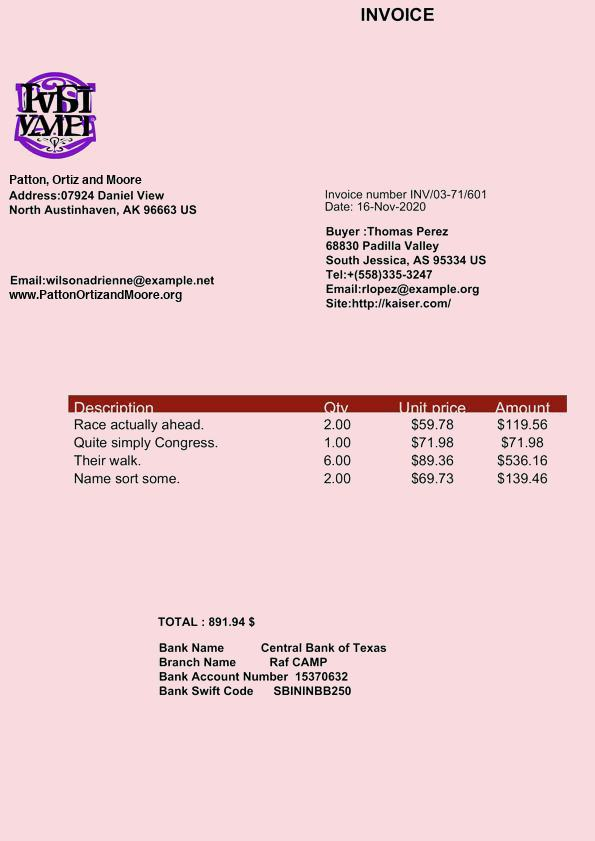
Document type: Invoice